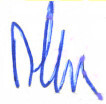
Signature of: q128112777